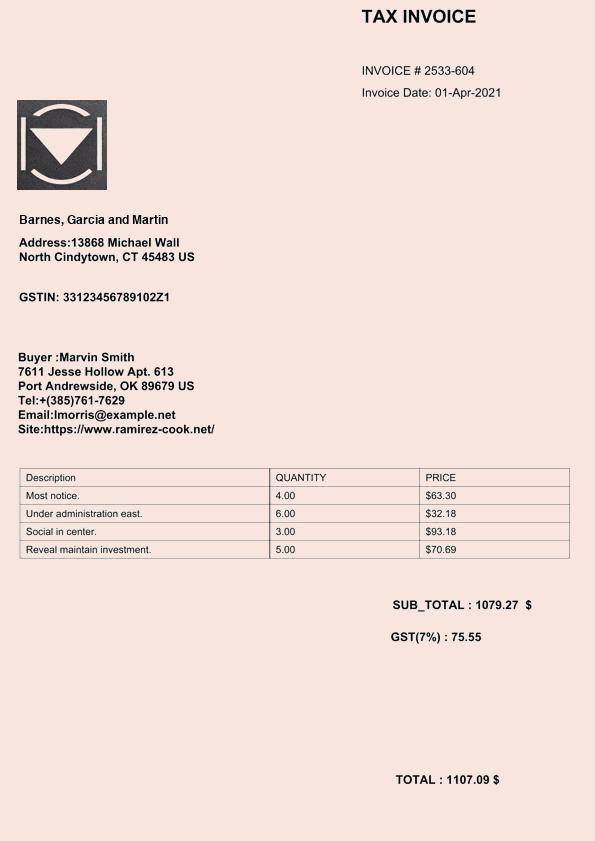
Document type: Invoice